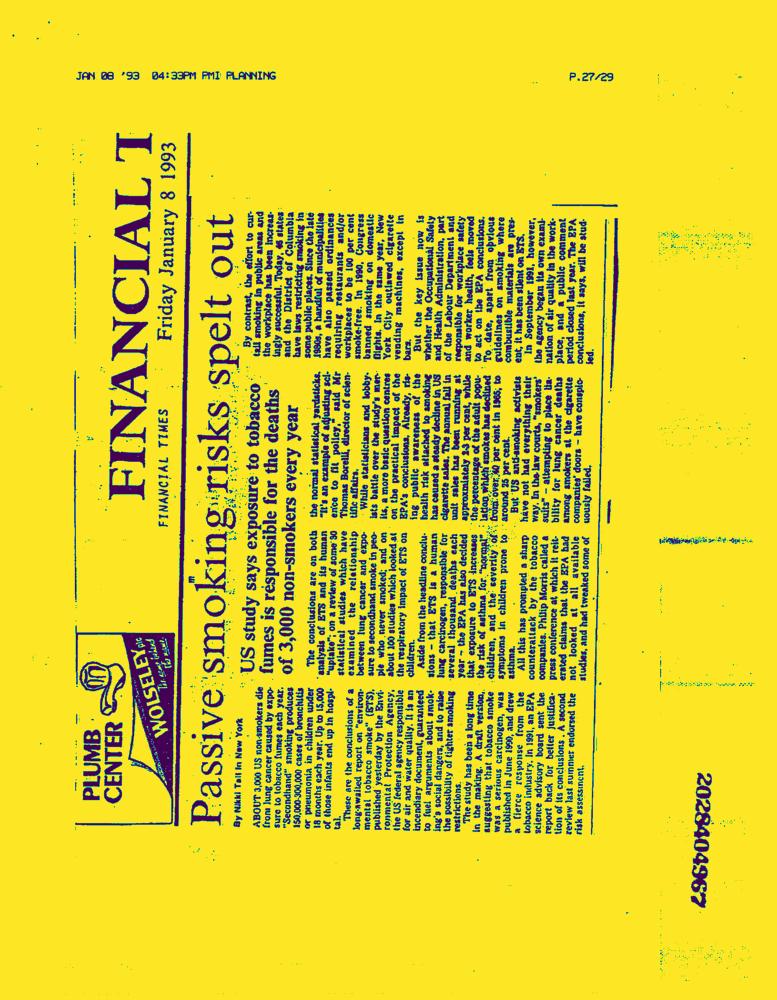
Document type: News-Article